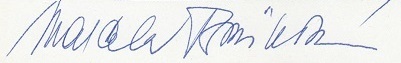
Signature of: marcela březinová